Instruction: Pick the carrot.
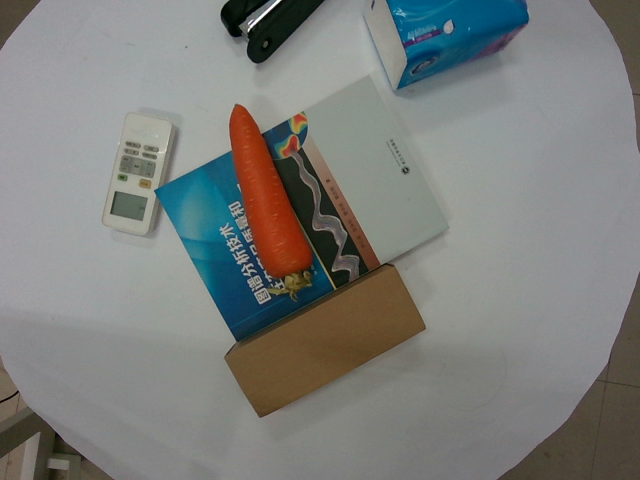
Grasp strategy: vertical